Question: How is the history relevant to the case?
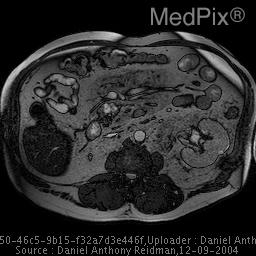
Answer: The patient's history of 60 YO male. Asymptomatic is key in understanding the case.